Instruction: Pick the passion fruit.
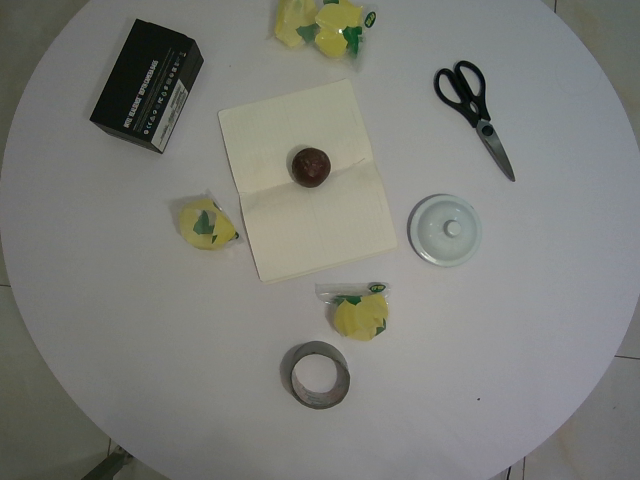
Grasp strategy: vertical